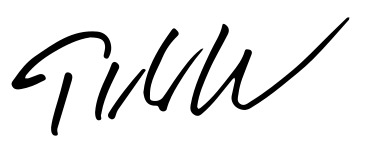
Signature of: avicii